Identify and extract the amount in words, amount in numbers, payee name, cheque date, and bank name from the image.
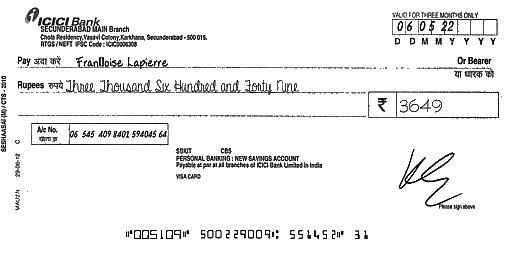
amt_in_words: Three Thousand Six Hundred and Forty Nine
amt_in_figures: 3649
payee_name: Françoise Lapierre
bank_name: ICICI Bank
cheque_date: 06/05/22